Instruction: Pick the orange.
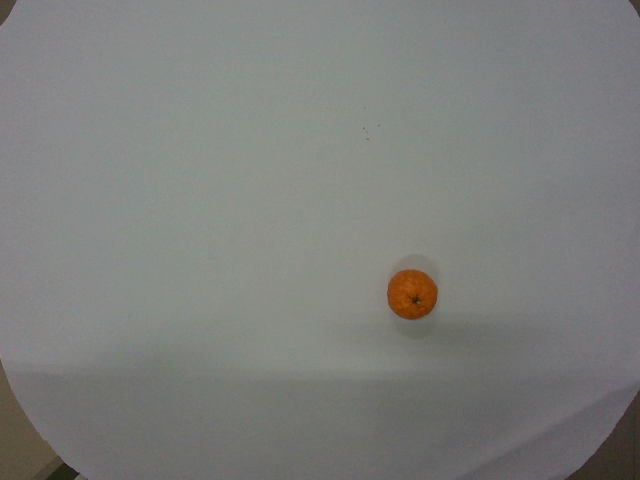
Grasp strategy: vertical